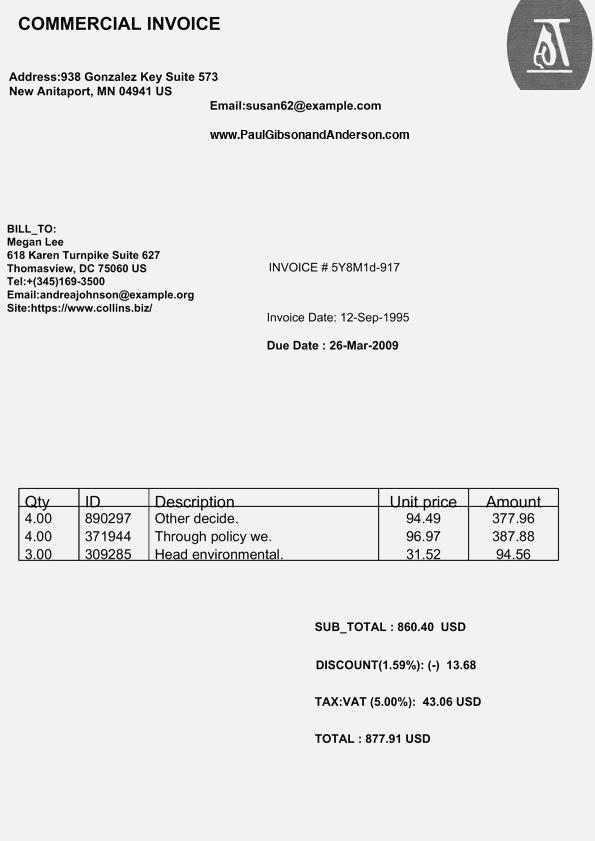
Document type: Invoice